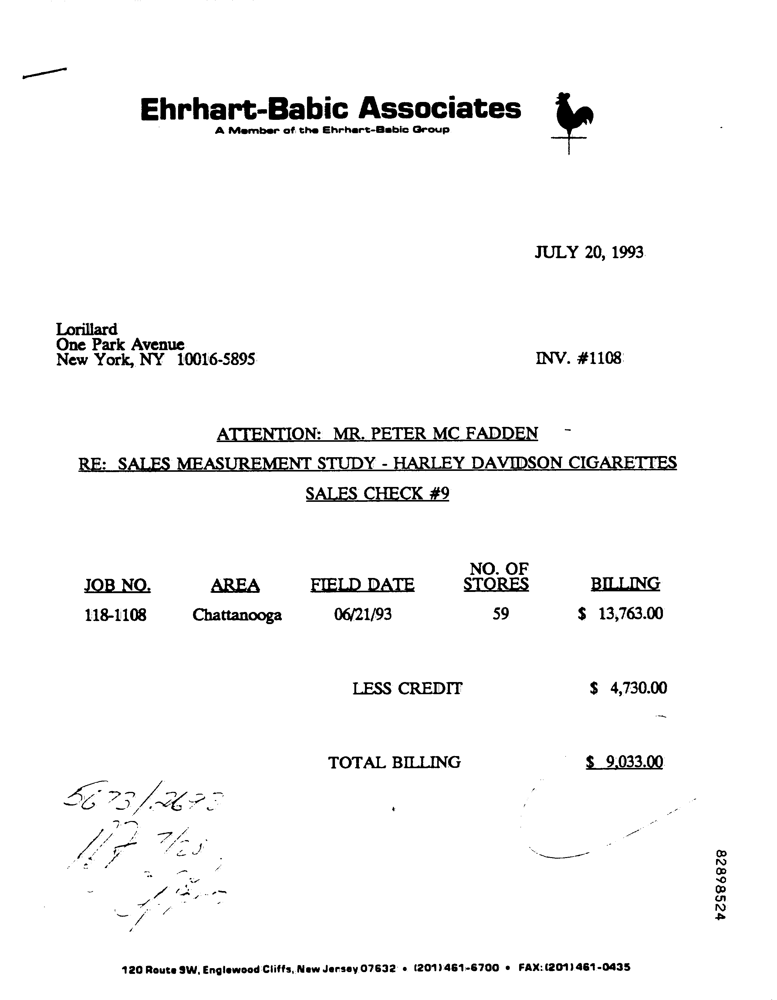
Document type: Invoice